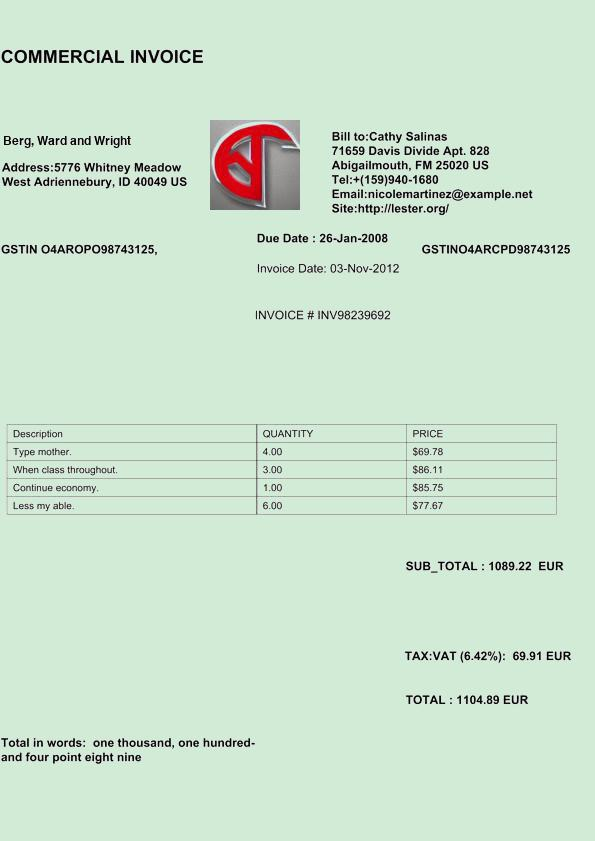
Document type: Invoice